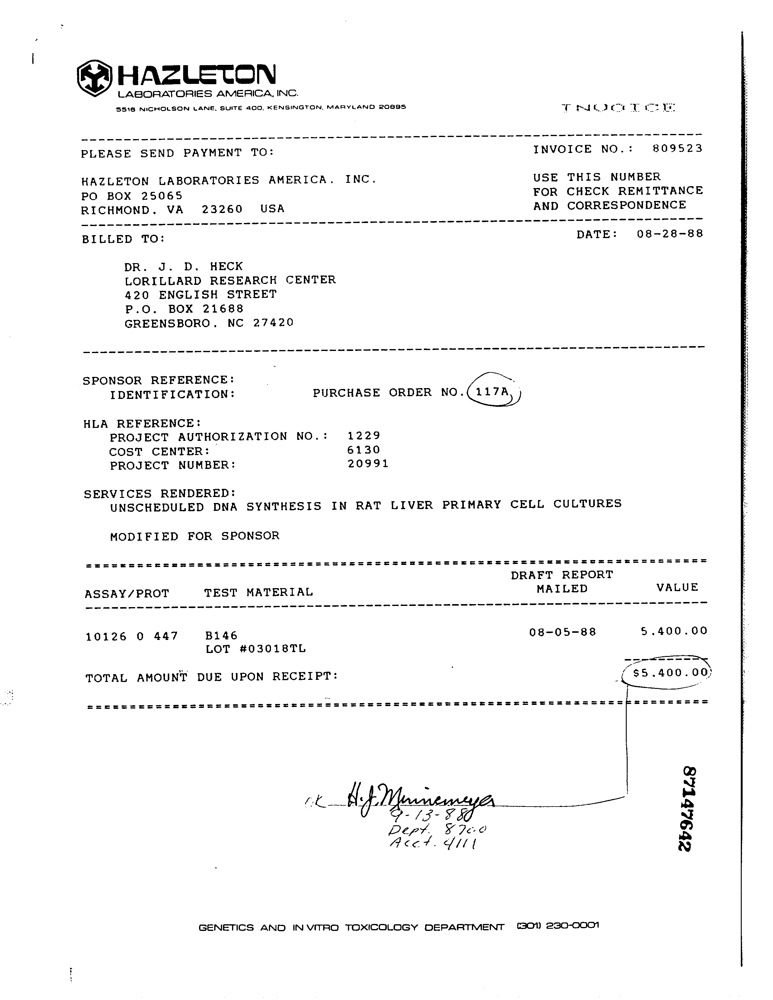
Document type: Invoice